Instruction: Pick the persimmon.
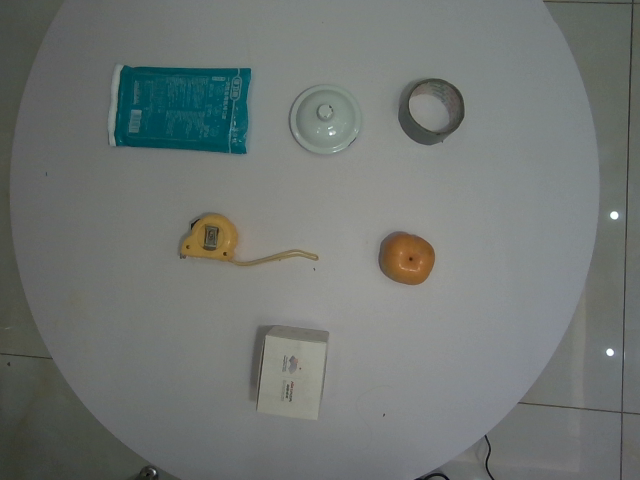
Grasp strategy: vertical